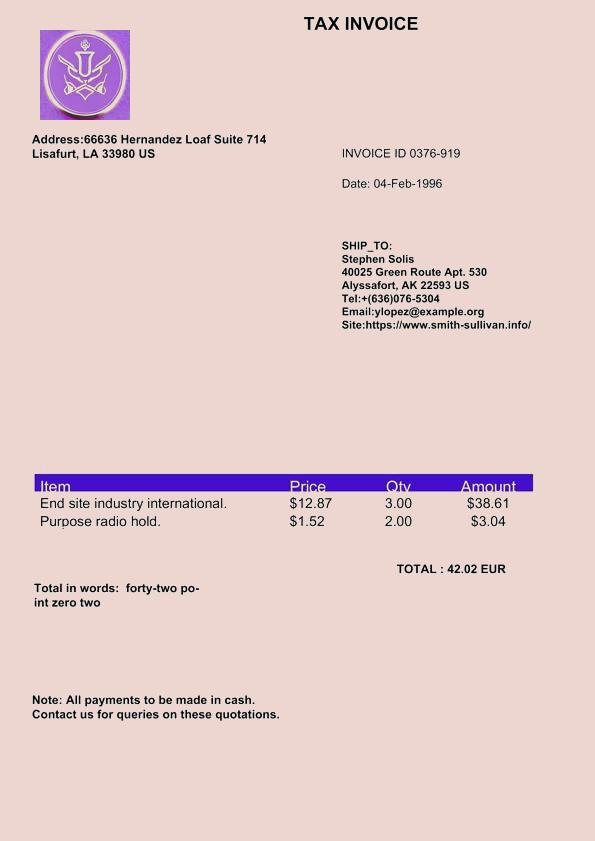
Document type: Invoice